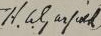
Signature of: harry augustus garfield